Question: How is the property described in the document?
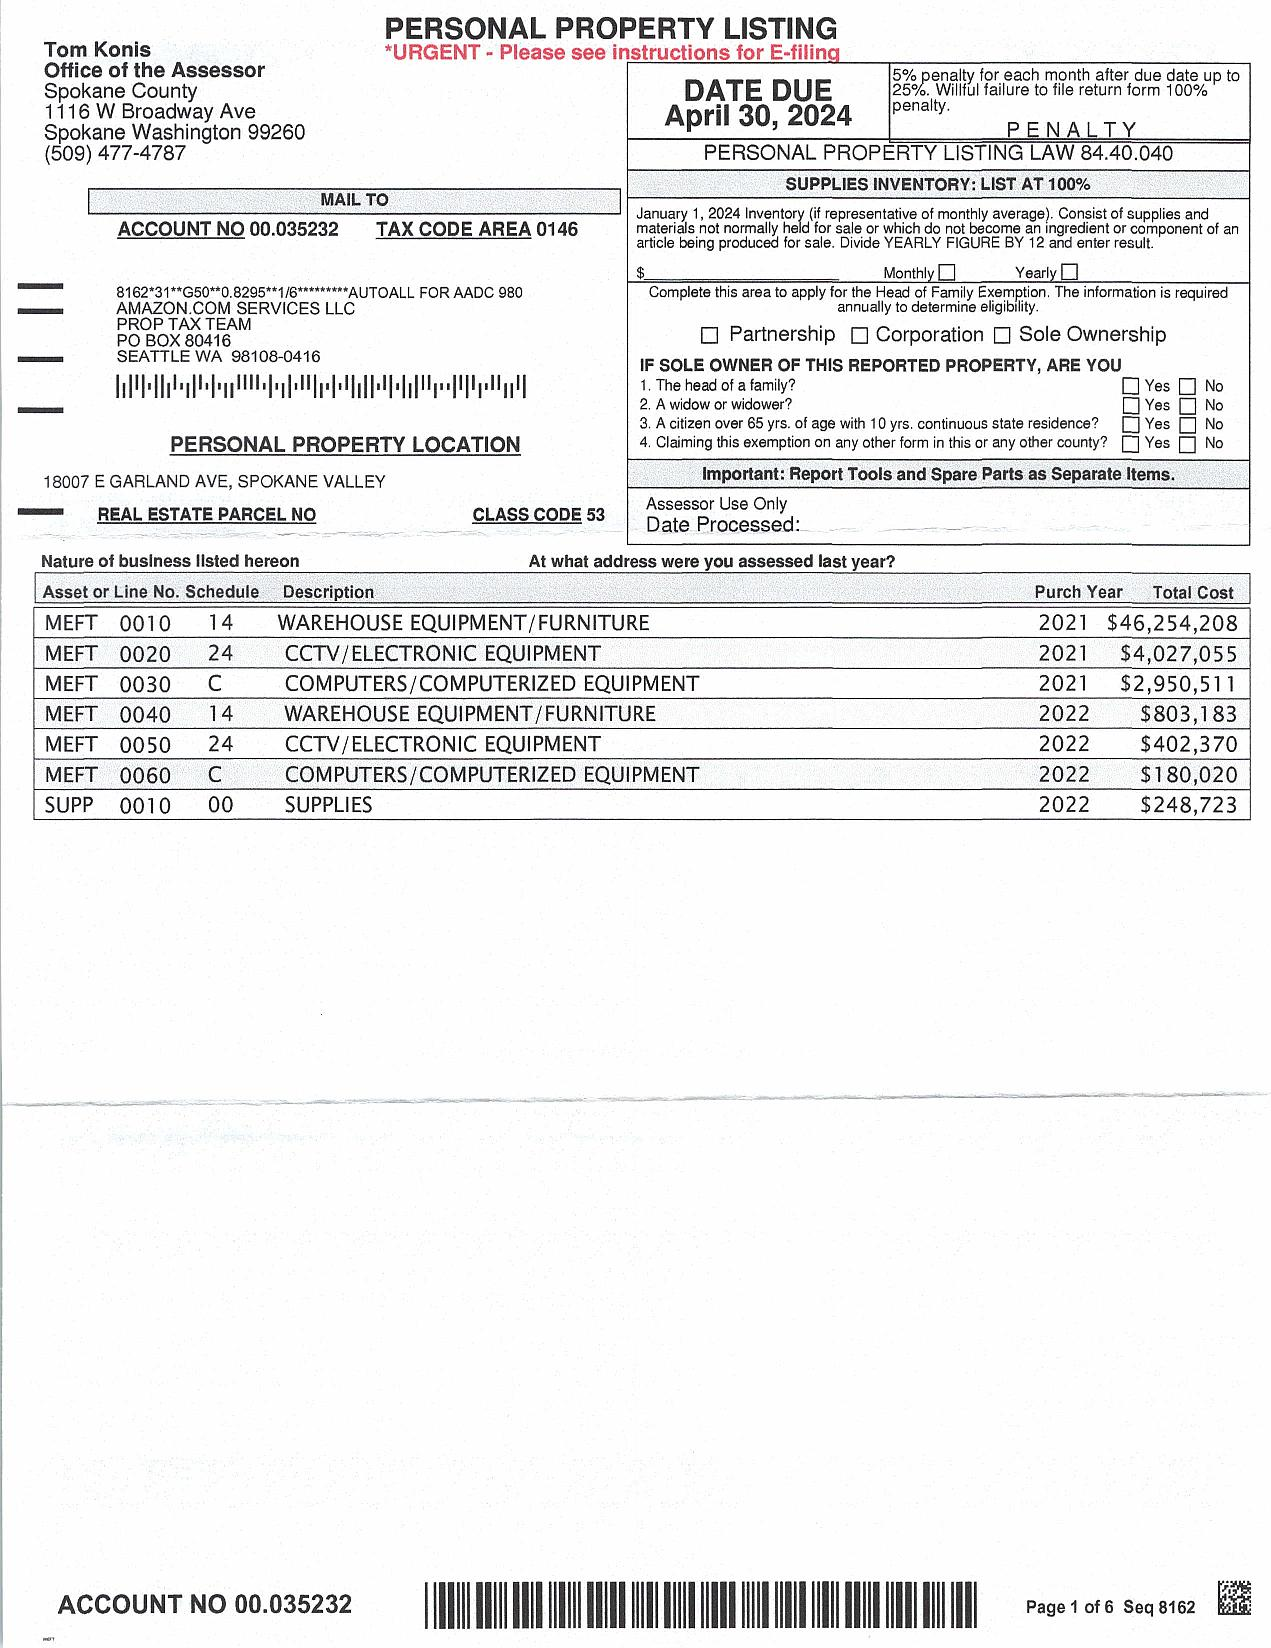
Answer: "WAREHOUSE EQUIPMENT/FURNITURE, CCTV/ELECTRONIC EQUIPMENT, COMPUTERS/COMPUTERIZED EQUIPMENT, SUPPLIES"